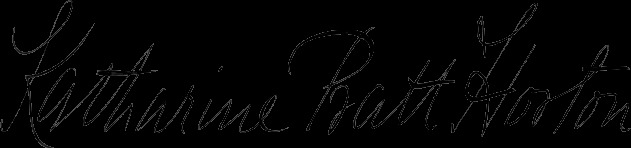
Signature of: katharine pratt horton